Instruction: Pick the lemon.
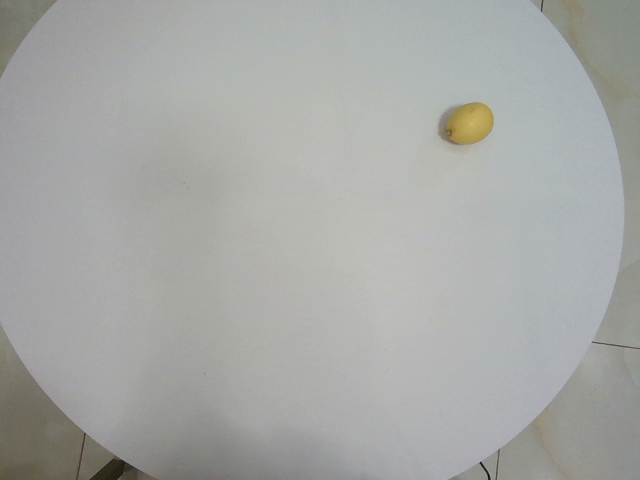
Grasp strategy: vertical